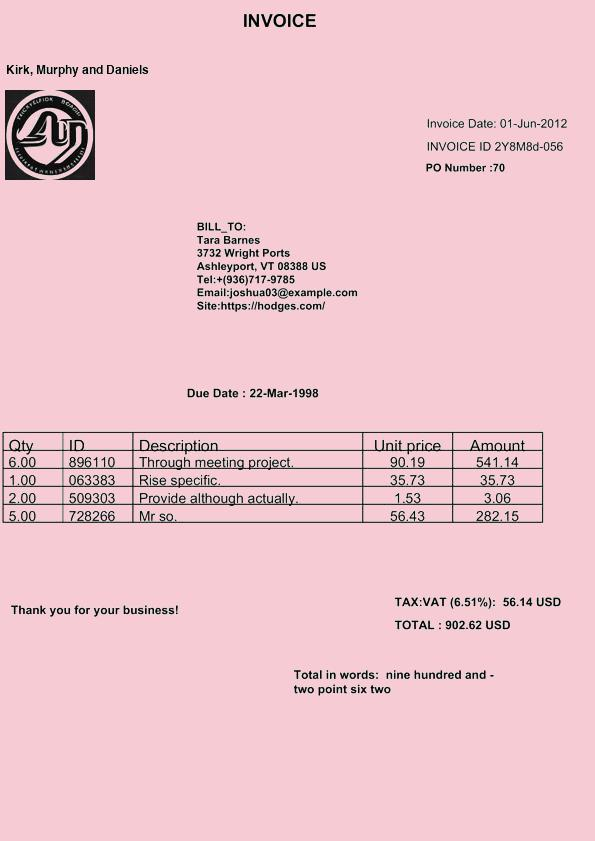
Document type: Invoice